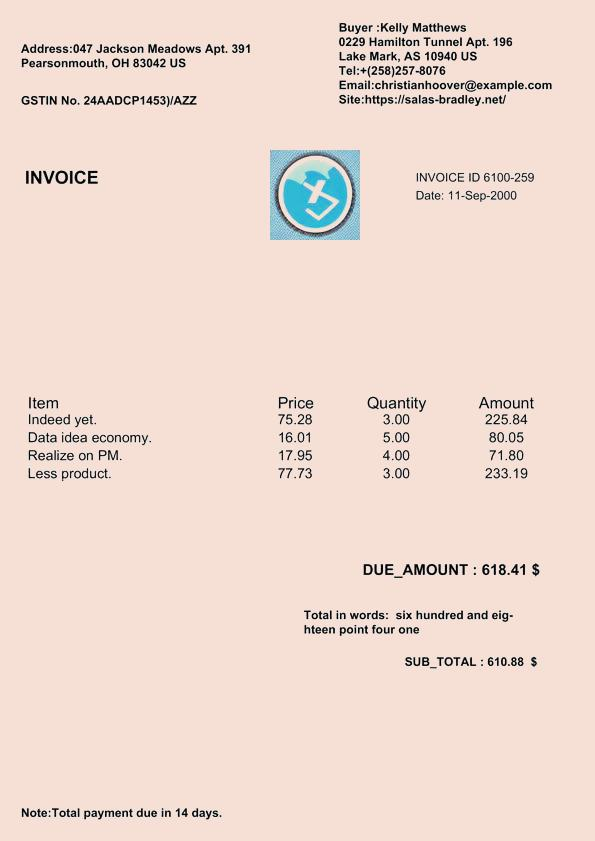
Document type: Invoice